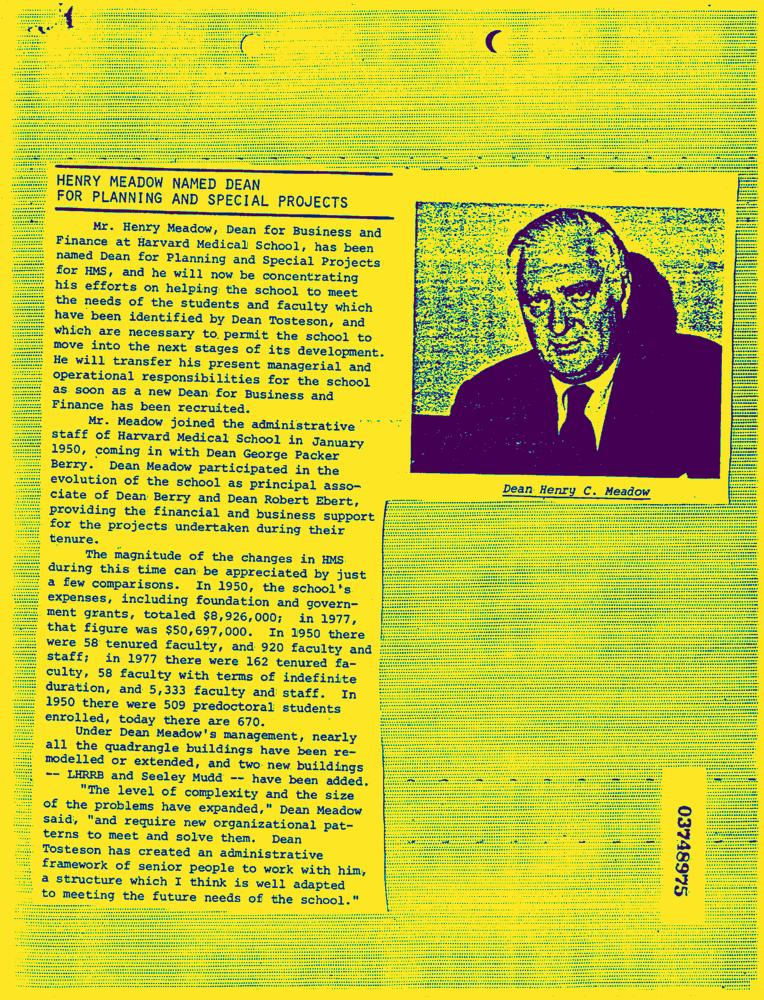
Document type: News-Article